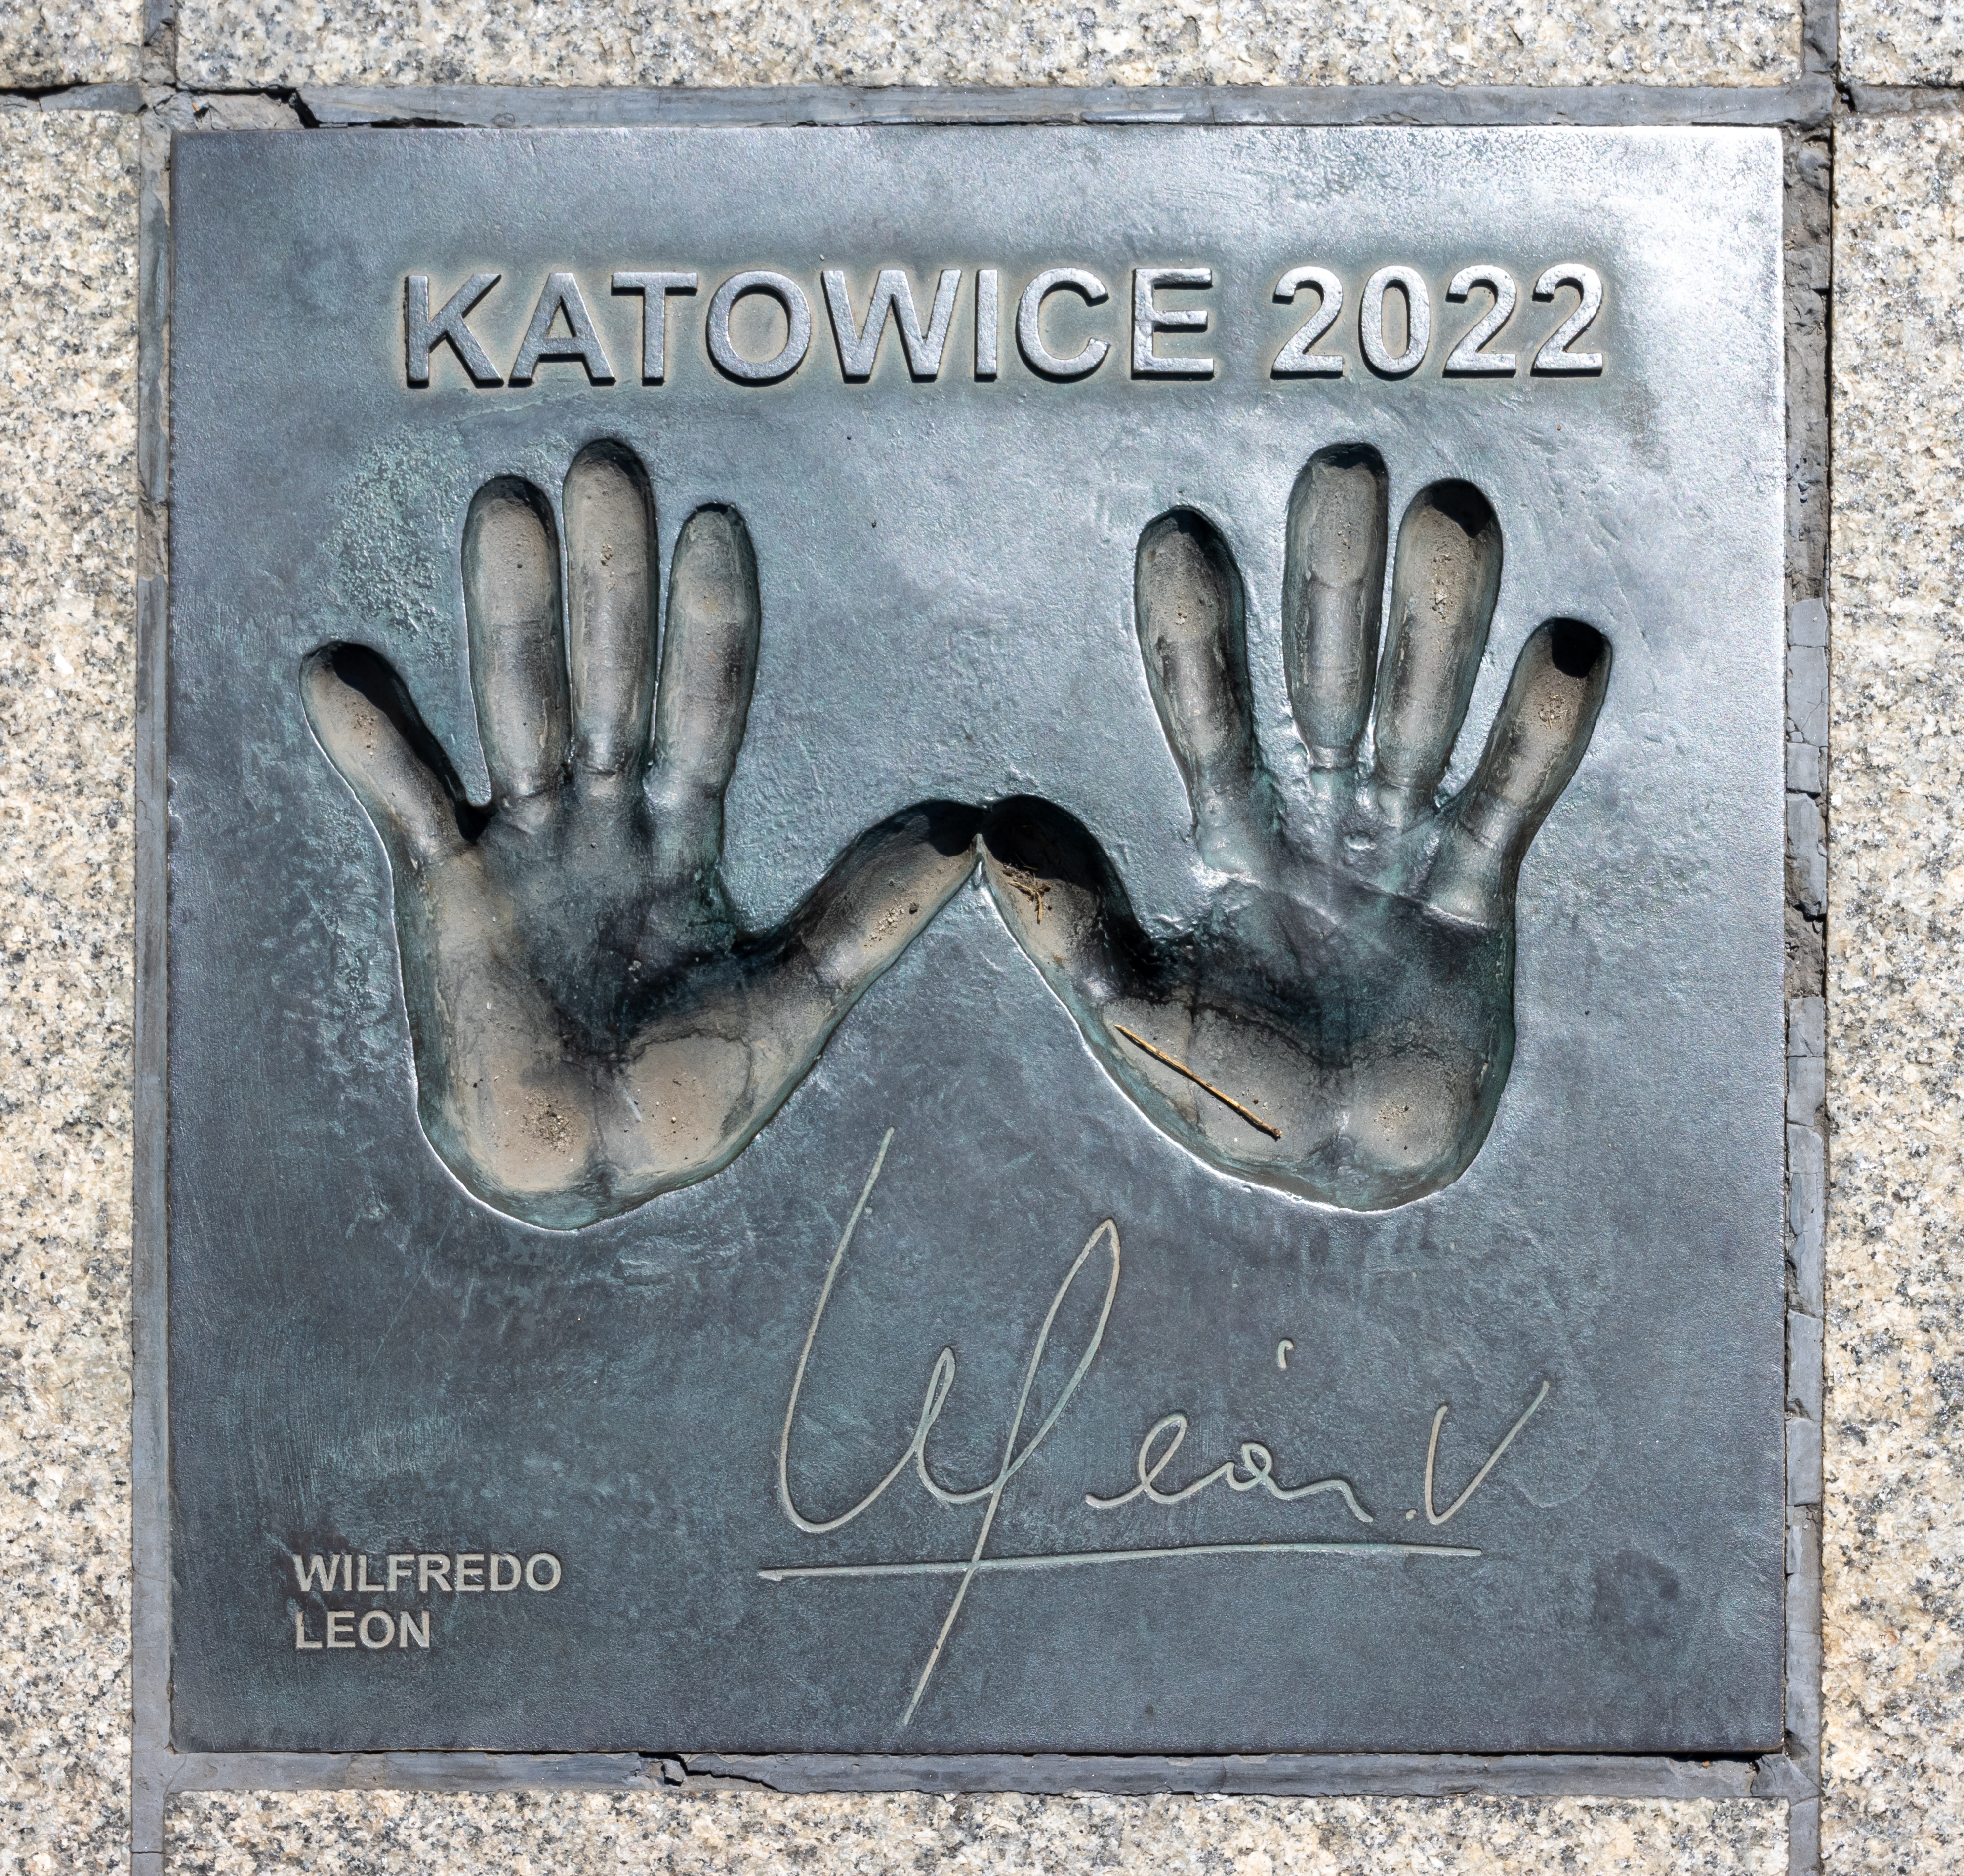
Signature of: wilfredo leon